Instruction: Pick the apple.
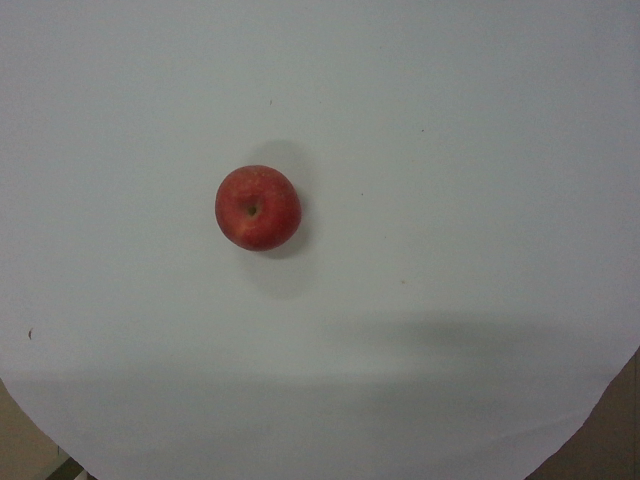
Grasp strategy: vertical